Question: In what way does the history help explain the case?
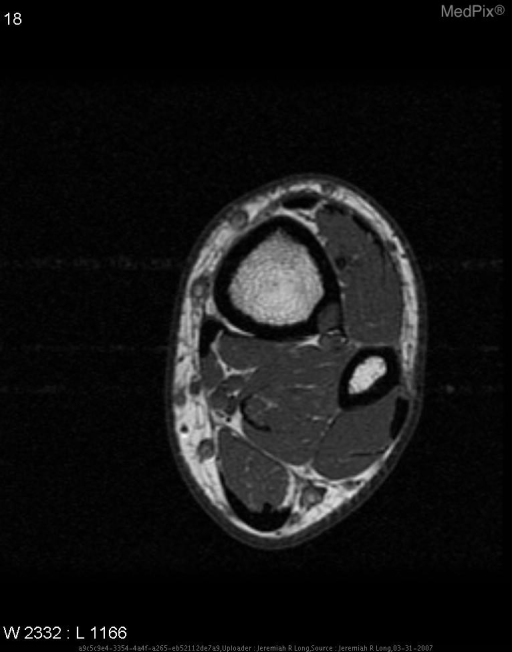
Answer: The patient's history of 16 year old boy presents after inversion ankle injury. is key in understanding the case.